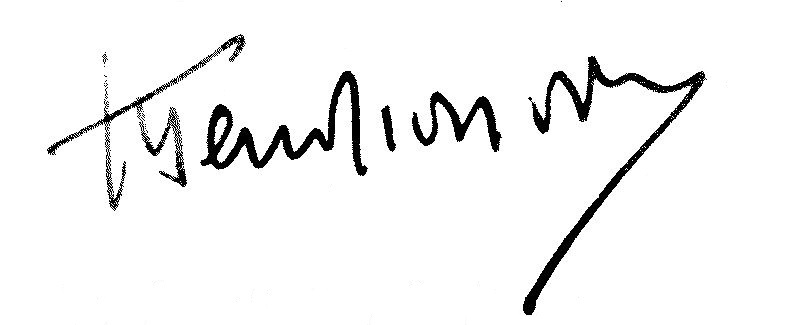
Signature of: jean mendiondou